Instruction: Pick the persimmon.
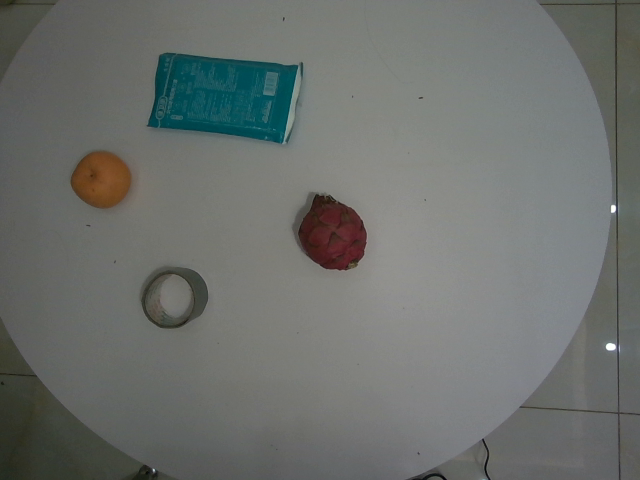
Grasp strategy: vertical